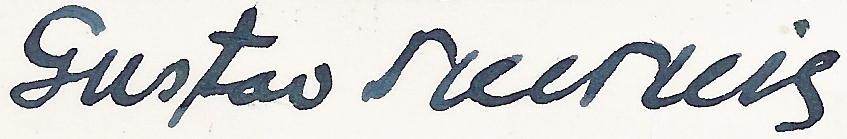
Signature of: gustav keckeis